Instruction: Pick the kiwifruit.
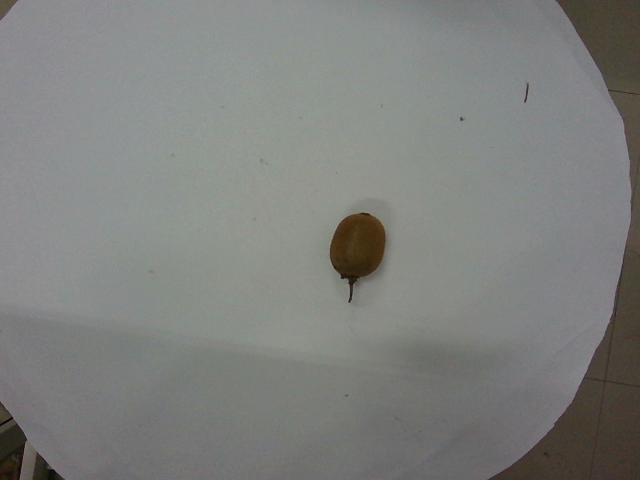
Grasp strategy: vertical